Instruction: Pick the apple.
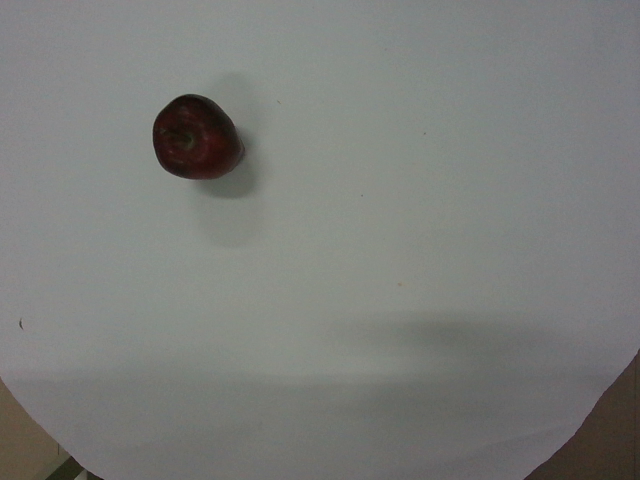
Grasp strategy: vertical